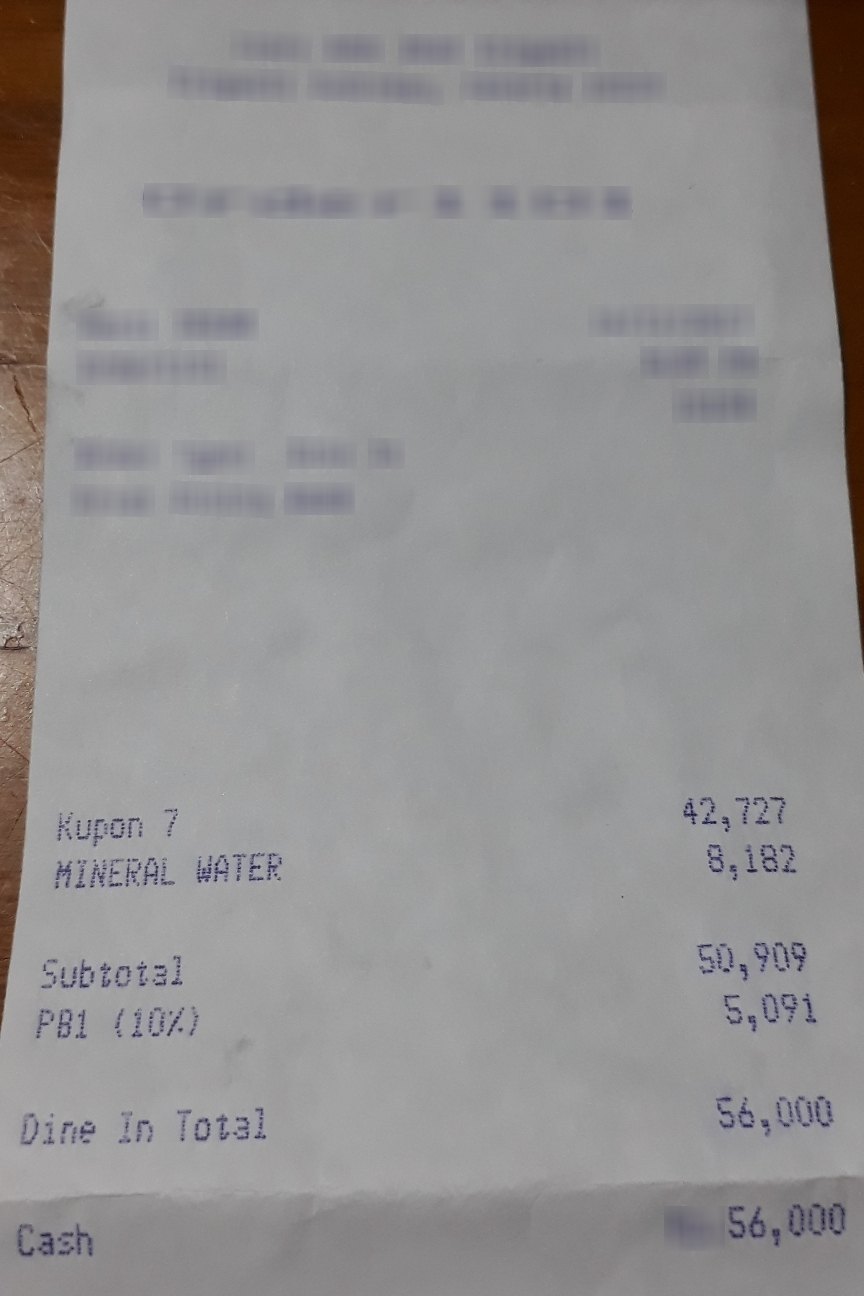
Receipt information:
subtotal: 50,909
tax: 5,091
total: 56,000
line_items: item_name: Kupon 7
item_value: 42,727
item_quantity: 1
item_name: MINERAL WATER
item_value: 8,182
item_quantity: 1